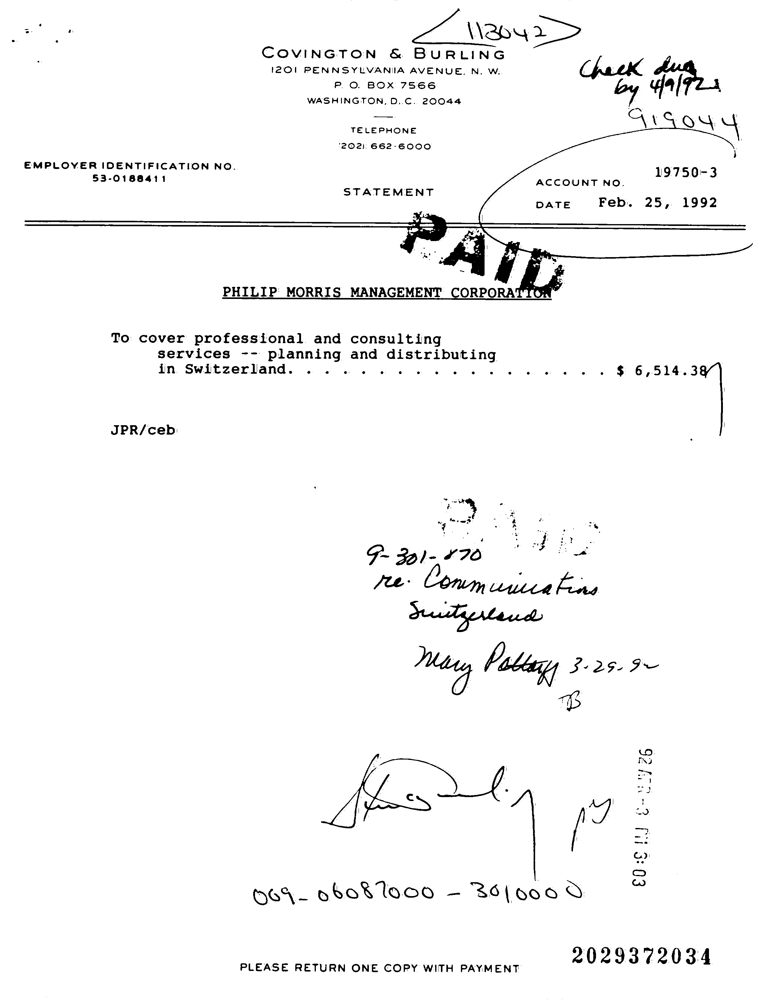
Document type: Invoice